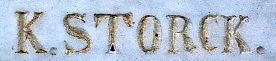
Signature of: karl storck